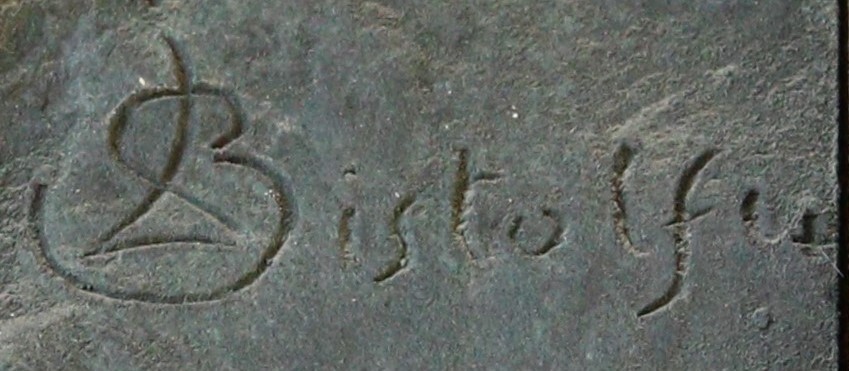
Signature of: leonardo bistolfi